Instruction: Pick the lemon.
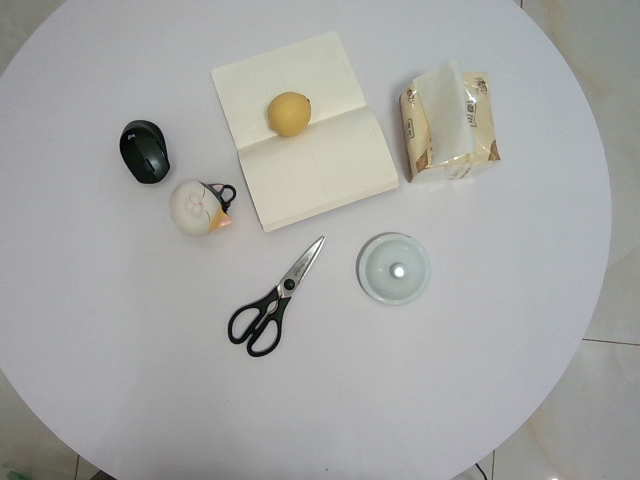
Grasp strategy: vertical